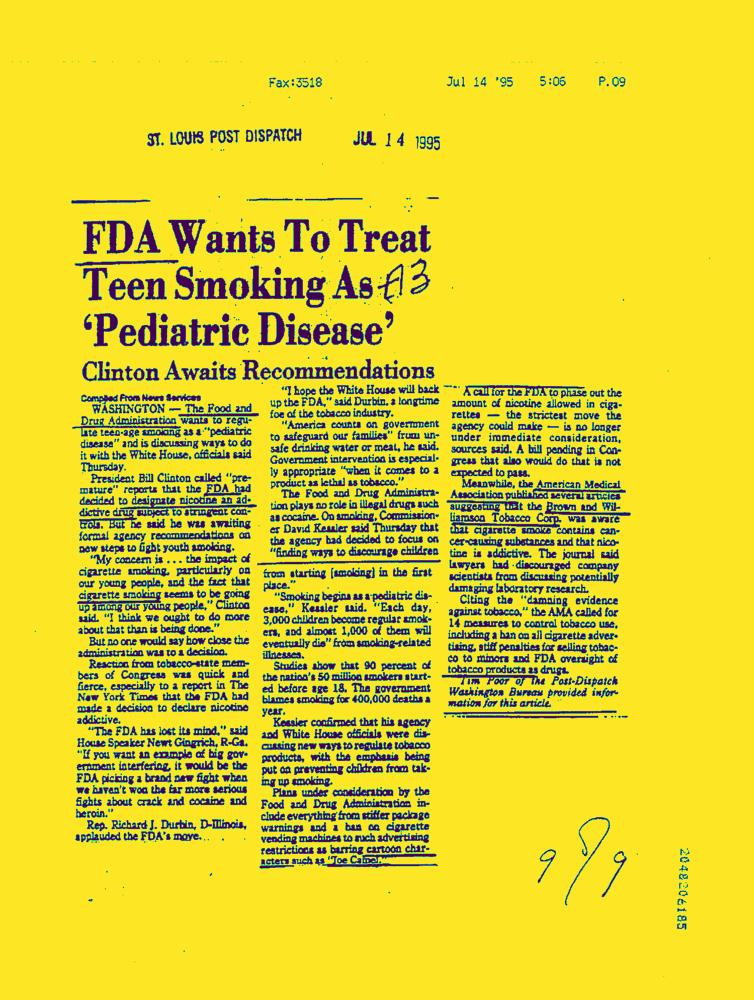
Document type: News-Article